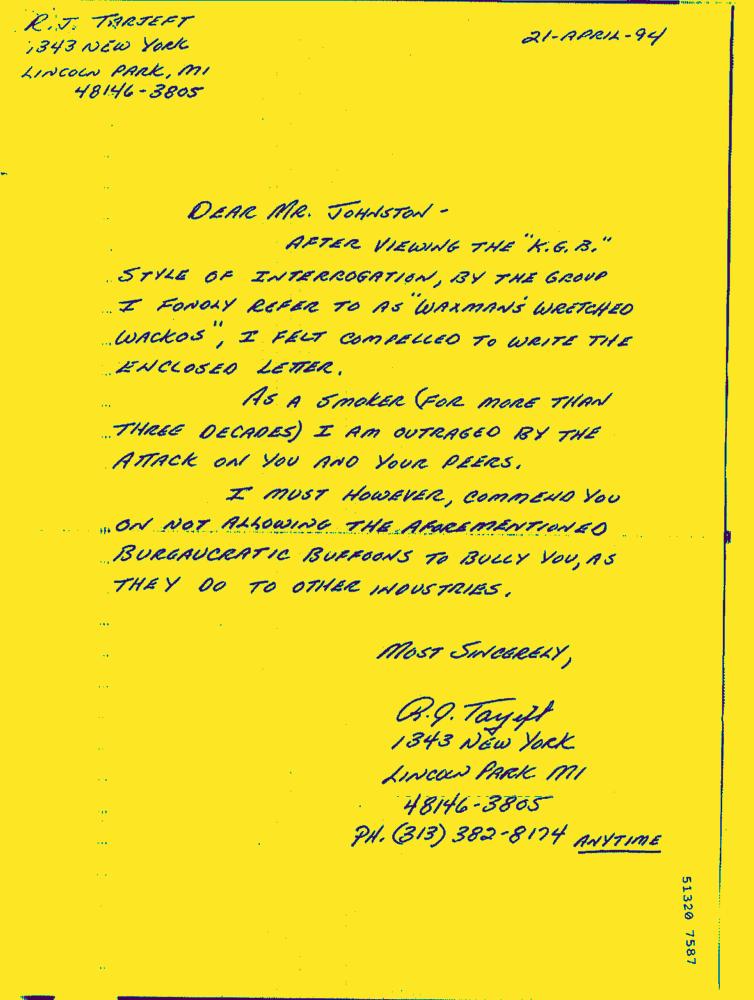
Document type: Hand-Written